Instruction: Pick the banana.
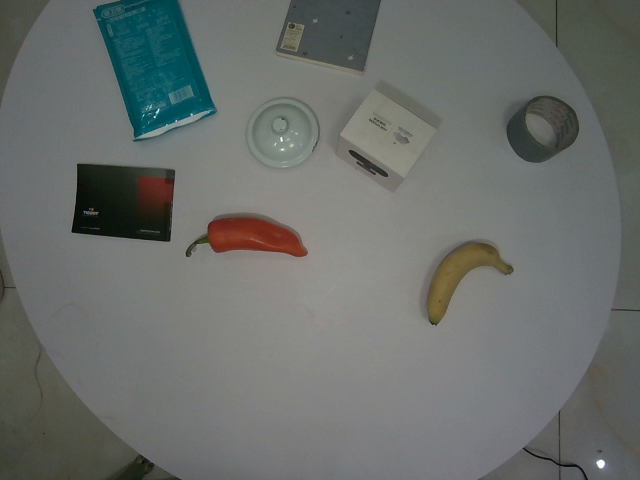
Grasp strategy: vertical